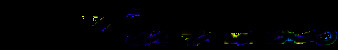
Signature of: charles l robinson